Patient: Female, age 34
A 34-year-old patient weighing 60 kg and 162 cm in height at 28 2/7 weeks gestation with a history of hemoptysis for 3 days and dyspnea for 2 days was transferred to our care 10 hours after emergency tracheotomy at a local hospital. The patient reported a past history of hemoptysis 20 years earlier, which had resolved without treatment. Three days prior to admission, the patient had a spontaneous occurrence of hemoptysis, with loss of approximately 10-20 mL of bright-red blood. The following day (2 days prior to admission), the hemoptysis increased to 100 mL and was accompanied by cyanosis (blue lips), which prompted the patient to visit the local hospital. Computed tomography (CT) of the lungs at that time revealed an infiltrative shadow in the left upper lung. After initial hemostasis and phentolamine treatment, hemoptysis recurred 6 hours after admission and was accompanied by markedly decreased oxygenation -radial artery blood gas analysis revealed an oxygen partial pressure (PO2) of 42 mmHg. An emergency endotracheal intubation was performed, and negative pressure suction was applied to assist ventilation, with maintenance of arterial oxygen saturation (SaO2) at approximately 95%. Subsequently, a tracheotomy was performed, and the patient was transferred by ambulance to our hospital.
On admission, the patient was conscious and had a transcutaneous oxygen saturation (SpO2) of 95%. She was scheduled to undergo a CT pulmonary angiogram; however, the hemoptysis increased significantly, preventing the examination. A lung CT scan was done instead and showed large infiltrating shadows in both lungs. After admission to the intensive care unit, the patient coughed up a large amount of pink blood and demonstrated obvious symptoms of airway obstruction. The ventilator parameters were then set to a tidal volume 350 mL, respiratory rate 20 breaths/min, positive end-expiratory pressure (PEEP) 5 cmH2O, inspiratory time 1.0 s, oxygen concentration 100%, and the actual delivered tidal volume 125 mL. Fiberoptic bronchoscopy revealed the trachea and main bronchi to be completely blocked by blood clots (Figure 1). Blood gas analysis showed PO2 50 mmHg, partial pressure of carbon oxide (PCO2) 76 mmHg, and pH 7.102. At the same time, the fetal heart rate decreased, from 150 beats/min to 50-60 beats/min. Obstetrician consultation suggested urgent correction of hypoxia and fetal heart rate monitoring. Multidisciplinary consultation with Thoracic Surgery, Respiratory Medicine, and Interventional Radiology suggested management with bronchial artery embolization performed with VV-ECMO support.
A 17 French ECMO catheter (Duraflo, Edwards Lifesciences; Irvine, CA, USA) was inserted via the right internal jugular vein, between the superior vena cava and right atrium; a 19 French catheter was inserted into the femoral vein and advanced under B-mode ultrasound guidance. Then, both catheters were connected to their respective ECMO sheath. The ECMO was set to a flow rate of 4.0 L/min, with a pump speed of 3000 r/min and return pressure of 120 mmHg. Following the establishment of VV-ECMO, radial artery blood gas showed pH 7.35, PO2 389 mmHg, PCO2 34 mmHg, and SaO2 100%, and the fetal heart rate increased to 120 beats/min.
Prior to transfer to the operating room for embolization, hemoptysis resumed. As the airway became completely obstructed, the tidal volume fell to 50 mL, and SpO2 decreased to 60%. Midazolam (0.15mg/kg) and continuous remifentanil (0.1 microg/kg/min) were administered for analgesia and sedation and vecuronium (0.1 mg/kg injected intermittently) for neuromuscular block. Following this, the PO2 rose to 88%, and the patient was immediately brought to the operating room for embolization. Embolization, with microcoils and gelatin sponge particles (350-560 microm; Hangzhou Alekang), was then performed (Figure 2), and the patient was transferred back to the intensive care unit, where a repeat fiberoptic bronchoscopy showed complete airway obstruction. Repeated irrigation and aspiration were performed, yielding only a small amount of clot. An emergency bedside carbon dioxide cryo-thrombectomy (Kooland 300 Flexible Cryoprobe, Beijing Kulan Medical Treatment Equipment Co., Ltd.; Beijing, China) was performed under fiberoptic bronchoscopy (Olympus bf-260; Germany). Endotracheal cryotherapy was repeated (for a total three times) until bronchoscopic evaluation confirmed no obstruction of the trachea and no active bleeding in the airway (Figure 3).
At 24 hours on ECMO, heparin anticoagulation was confirmed with the finding of activated partial thromboplastin time (aPTT) 55-60 seconds. However, on day 4 of admission, the fetal heart sounds abruptly stopped, and fetal monitoring confirmed an absent heartbeat. The obstetrician diagnosed stillbirth and suggested cesarean section once the patient stabilized. On day 6, only a small exudative shadow was seen in the right lower lung on bedside chest X-ray. On day 7, oxygenation was stopped for 2 hours, and the heart rate, blood pressure, and SpO2 remained unchanged, and blood gas analysis showed pH 7.36, PO2 86 mmHg, and PCO2 38.2 mmHg. Routine lower extremity vascular ultrasound on this day revealed intramuscular venous thrombosis in both lower limbs, and this prompted weaning from ECMO. On day 9 of admission, the cesarean section was performed. On day 11, bronchoscopy confirmed no obstruction in the trachea or in either main bronchi; CT pulmonary angiogram showed little inflammation bilaterally and no obstruction of the pulmonary artery or its branches. On day 15, after a successful spontaneous breathing trial, the patient was extubated, and oxygen therapy via tracheotomy was commenced. On day 17, the tracheotomy was closed and replaced by nasal oxygen inhalation. Finally, on day 20, the patient was discharged from hospital. At 3-month follow-up, there was no hemoptysis, and a few cord-shaped shadows remained in the left upper lung on CT scan (Figure 4).
Keywords: vv-ecmo, bronchial artery embolization, carbon dioxide freezing, massive hemoptysis, pregnancy
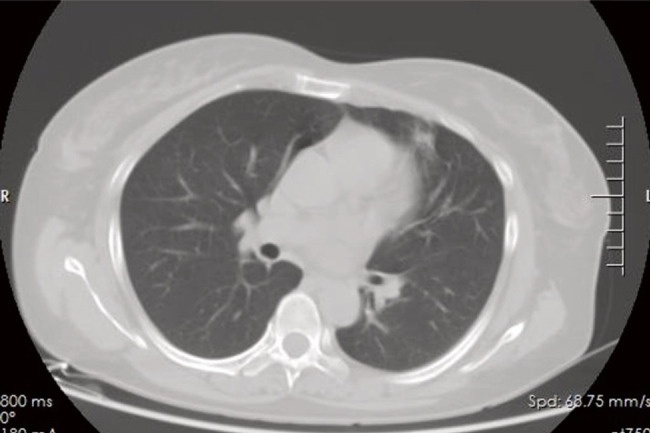
Image caption: Computed tomography of the lung showed a few cords in the left upper lung.